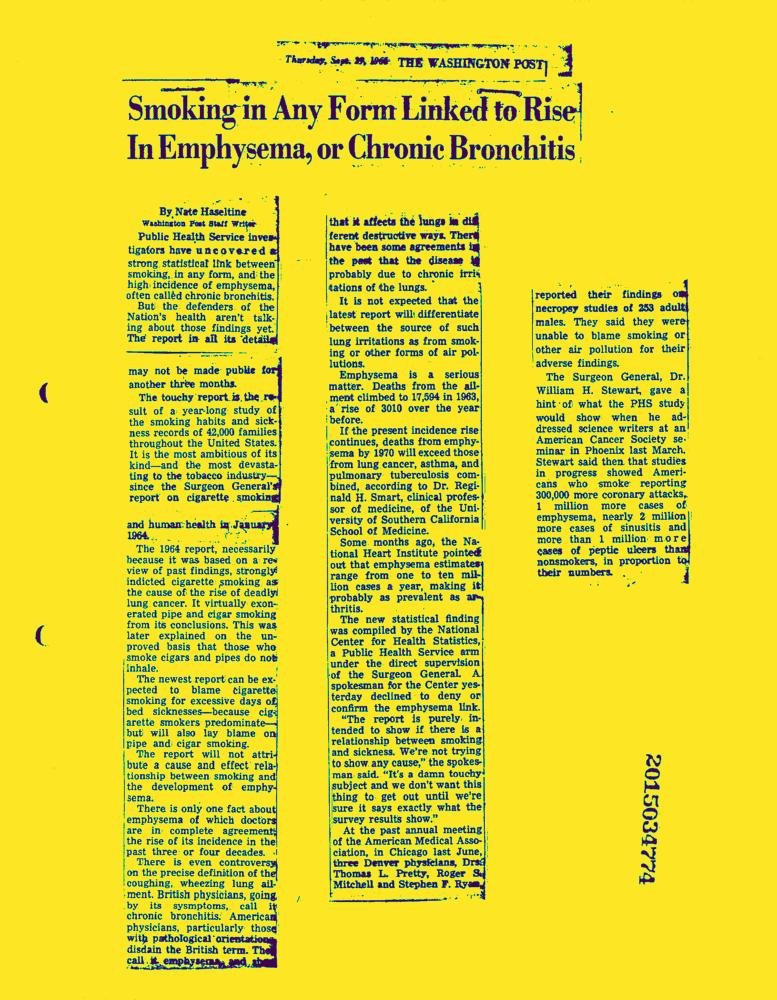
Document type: News-Article